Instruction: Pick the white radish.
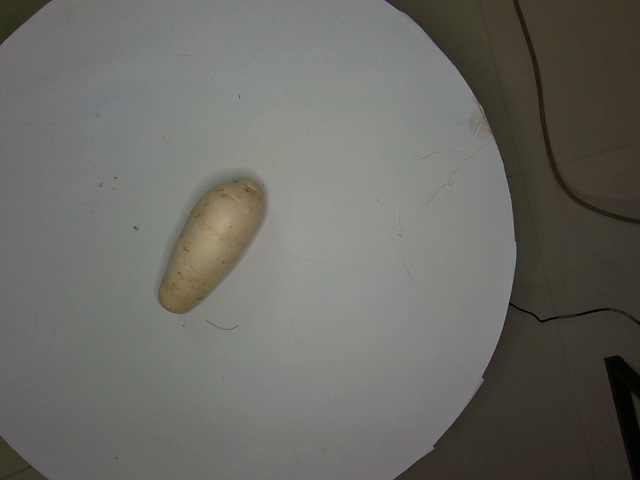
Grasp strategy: vertical